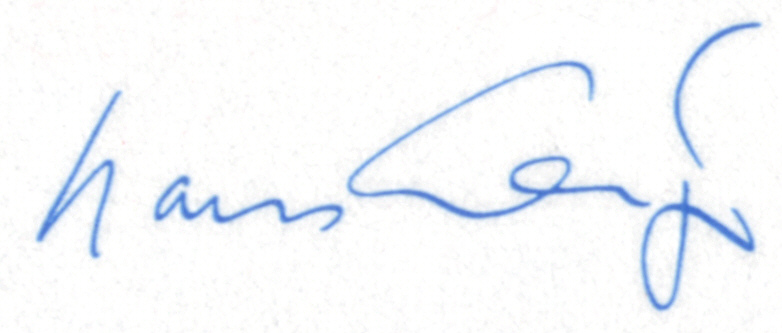
Signature of: hans leip